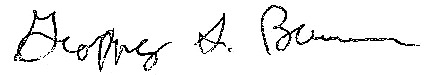
Signature of: geoffrey berman